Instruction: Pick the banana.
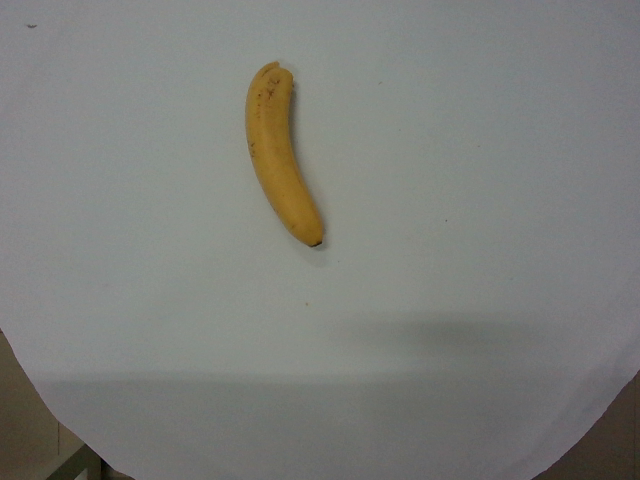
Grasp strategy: vertical